Question: How is the property described in the document?
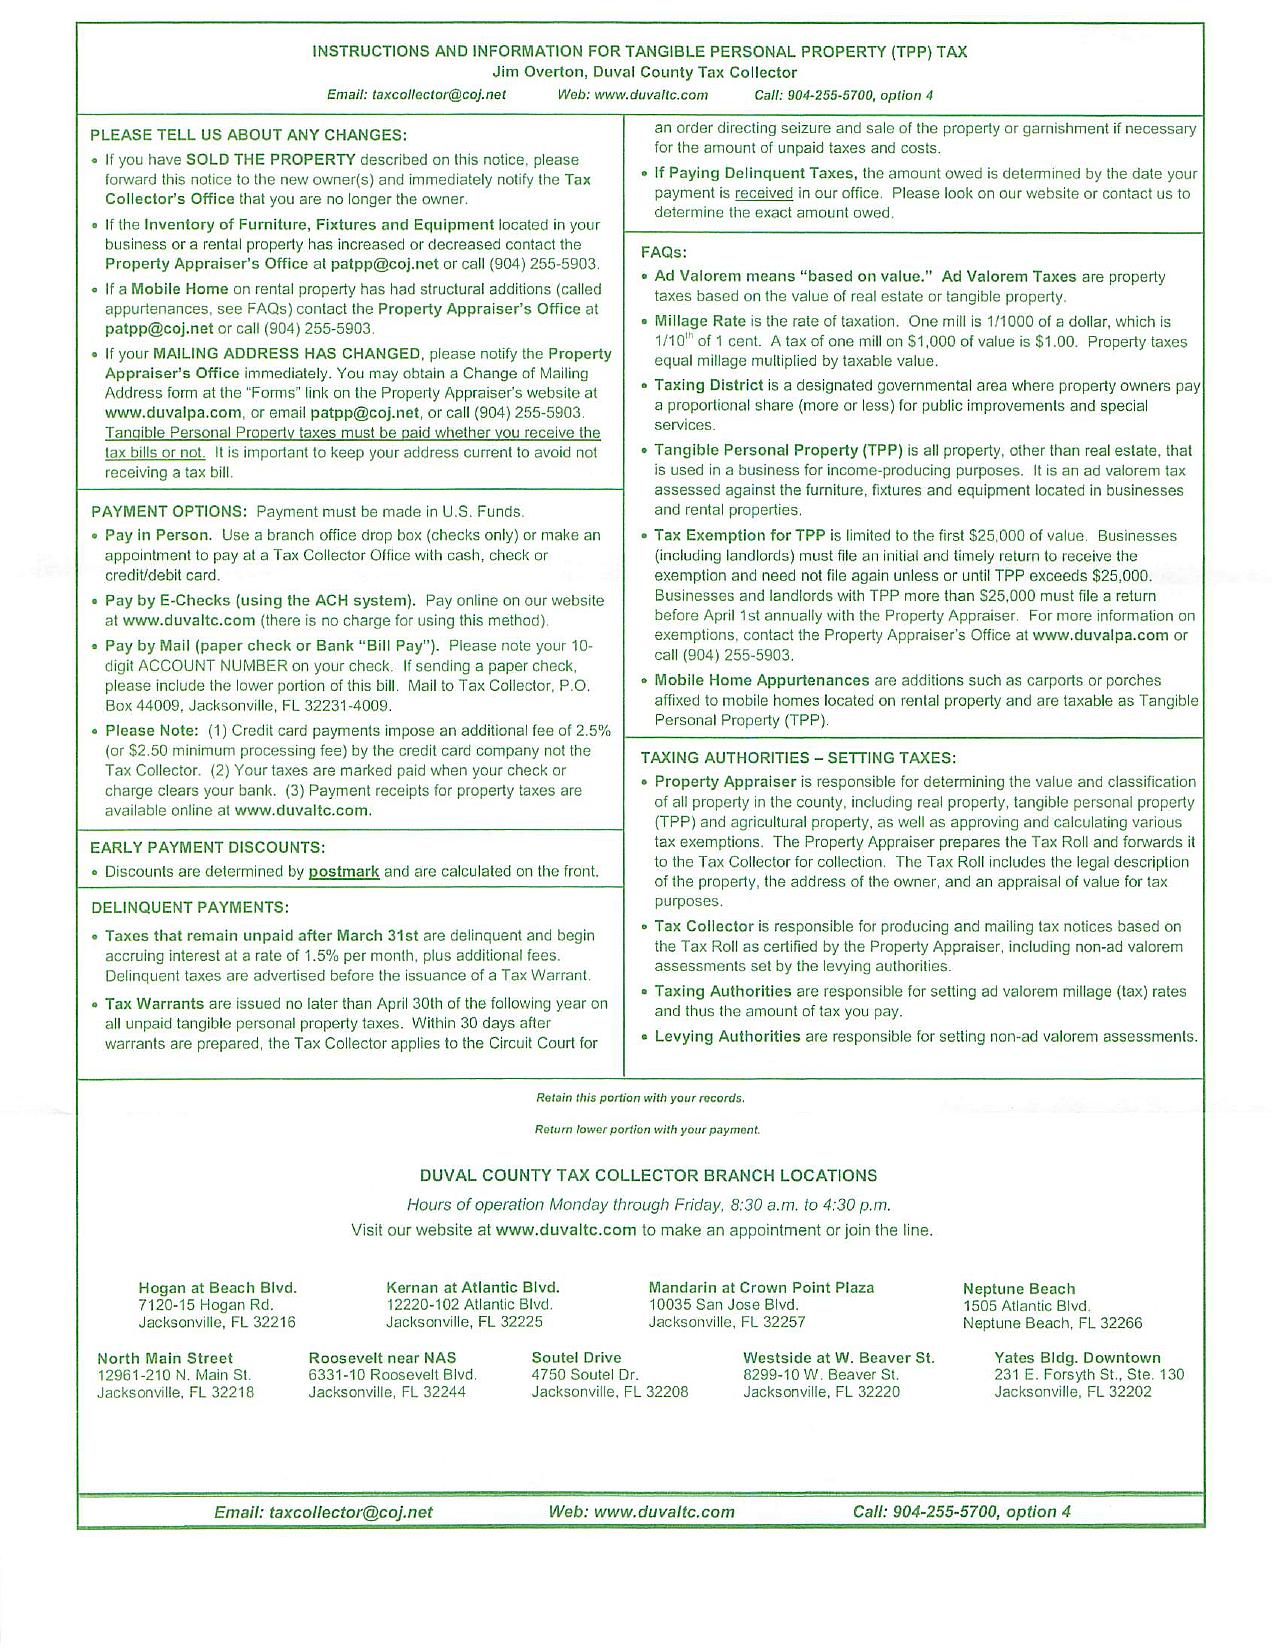
Answer: "Tangible Personal Property (TPP)"